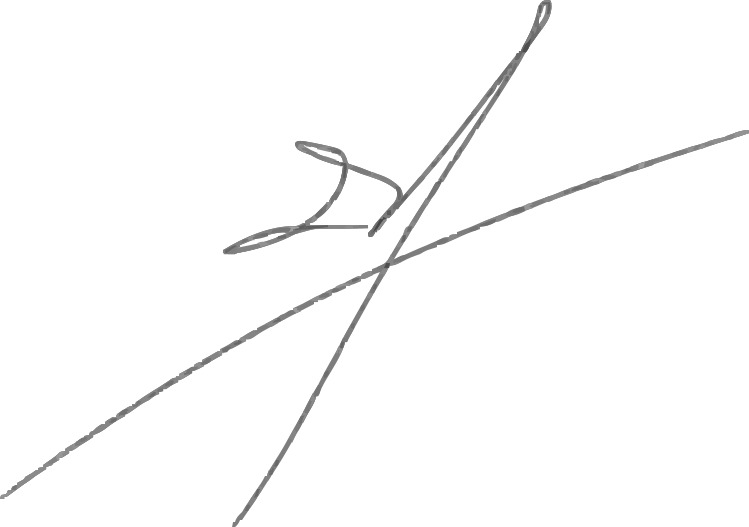
Signature of: thakdanai le